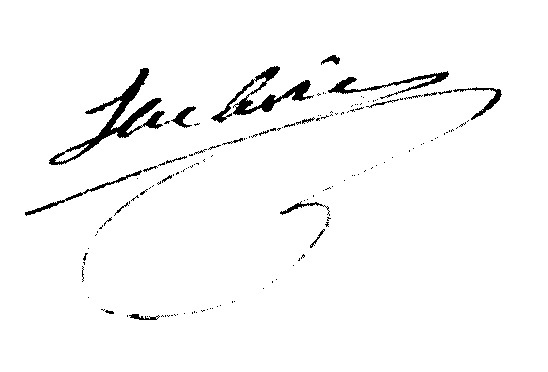
Signature of: pierre joseph lachèze de murel